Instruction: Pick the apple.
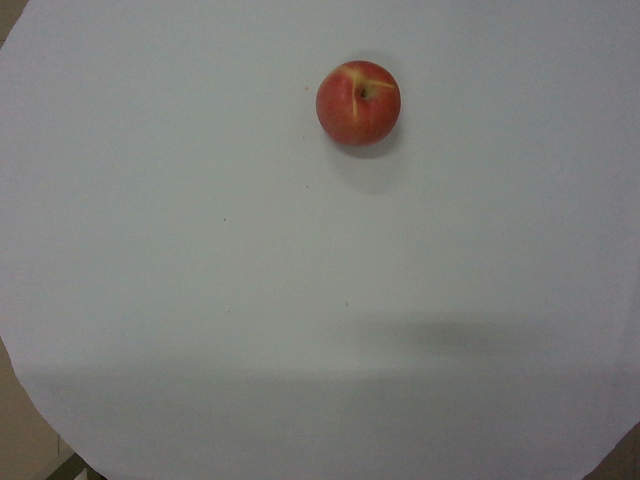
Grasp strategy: vertical